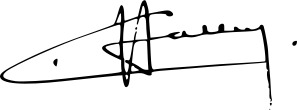
Signature of: charles halley